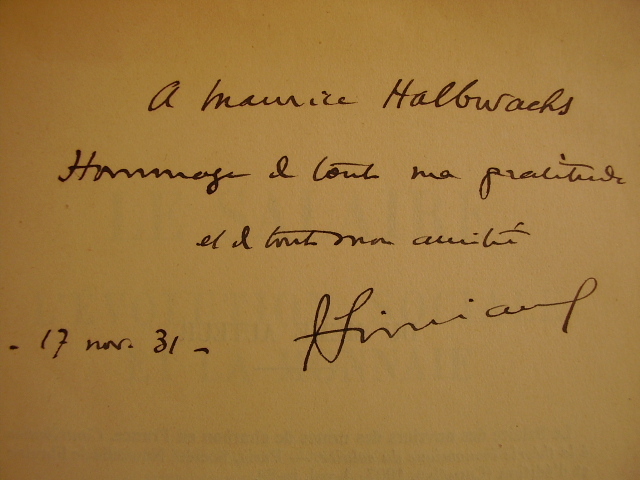
Signature of: françois simiand